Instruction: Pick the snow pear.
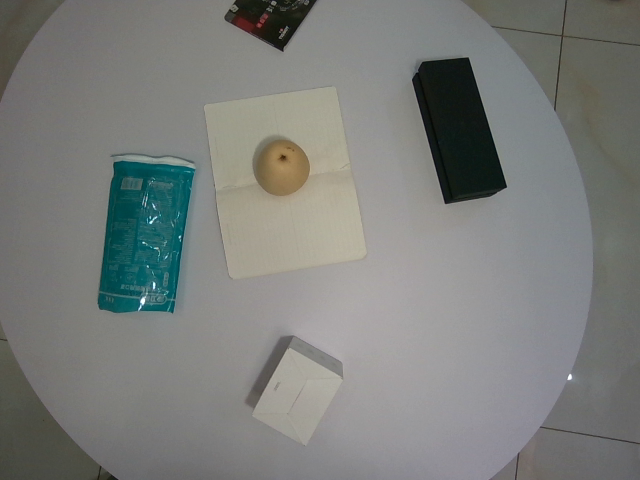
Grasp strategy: vertical